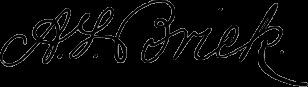
Signature of: abraham l brick